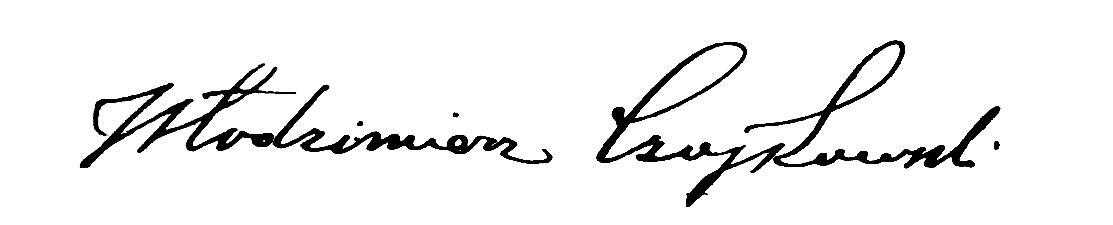
Signature of: włodzimierz czajkowski